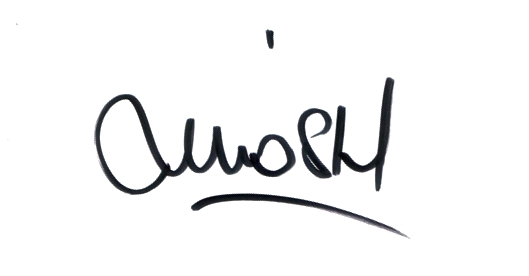
Signature of: miuosh